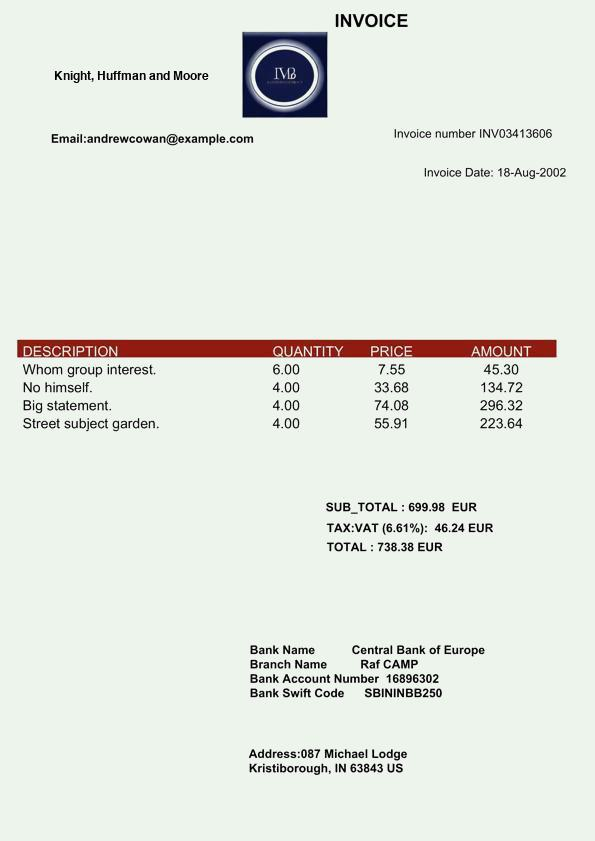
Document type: Invoice